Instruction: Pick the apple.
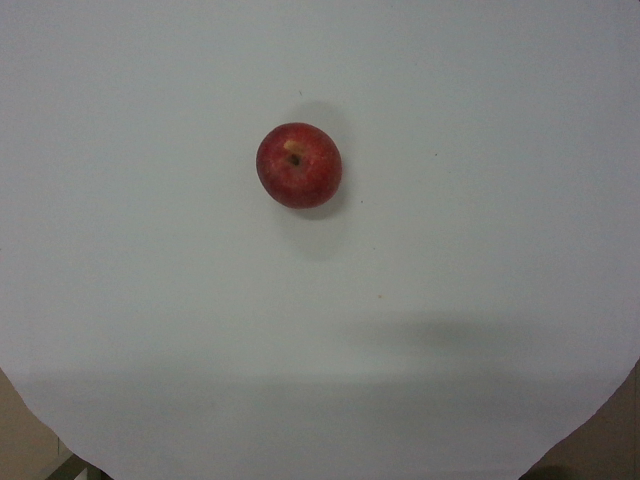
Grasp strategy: vertical